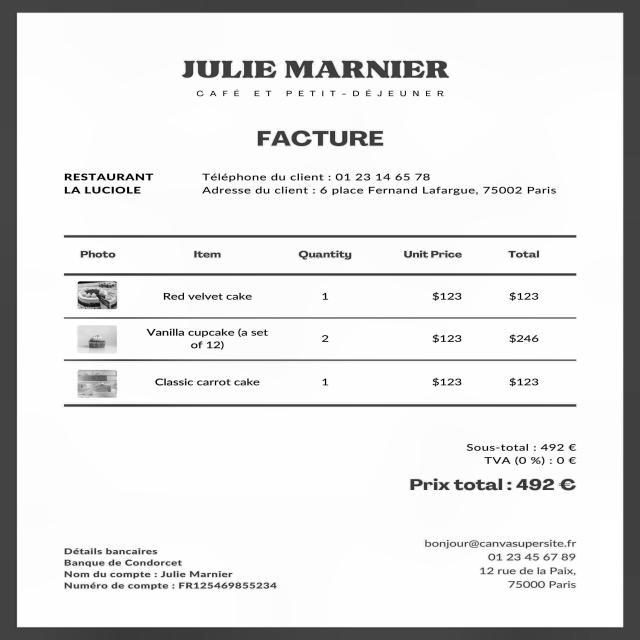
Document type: Invoice